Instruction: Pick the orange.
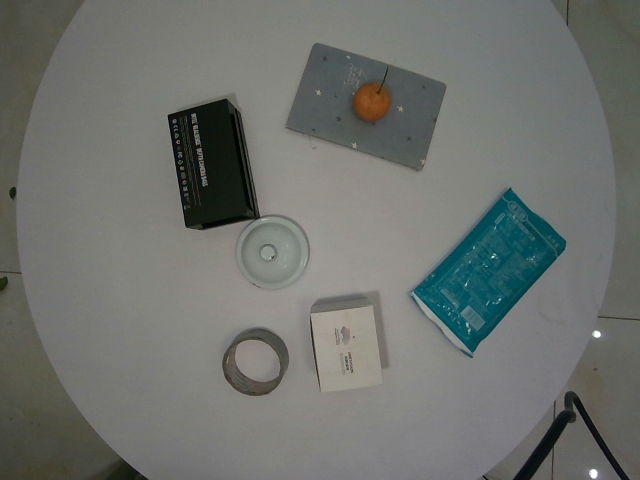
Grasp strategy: vertical